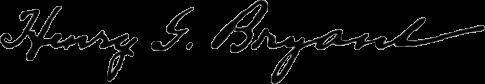
Signature of: henry grier bryant